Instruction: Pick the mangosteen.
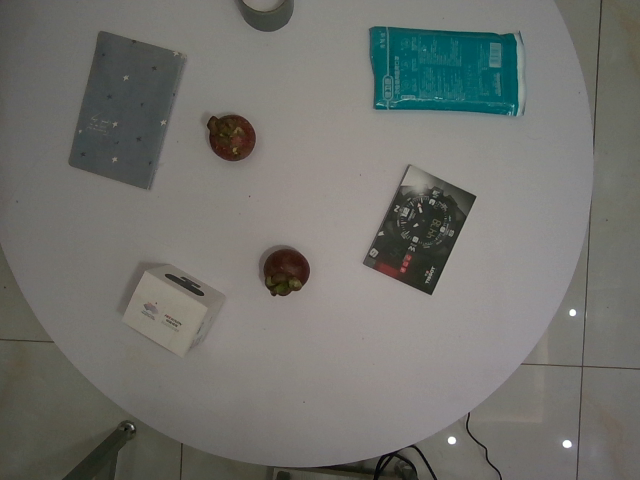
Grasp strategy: vertical